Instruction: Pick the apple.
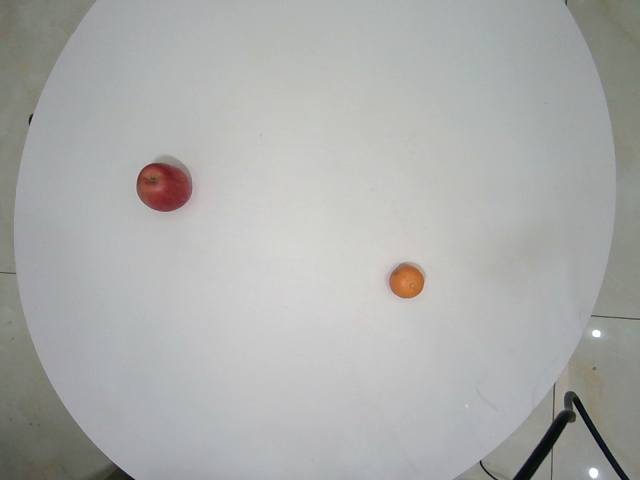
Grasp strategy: vertical